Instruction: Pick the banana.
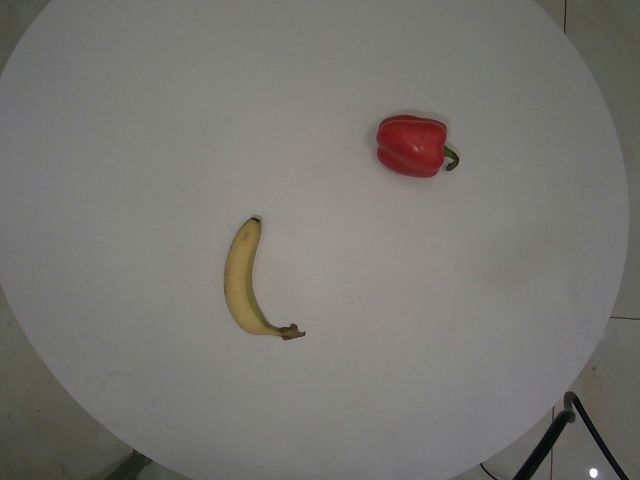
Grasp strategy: vertical